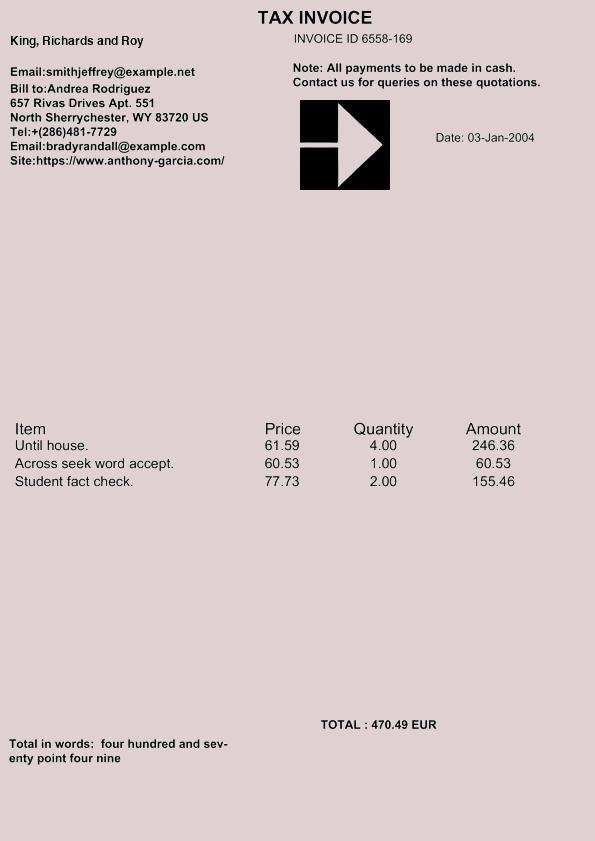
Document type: Invoice